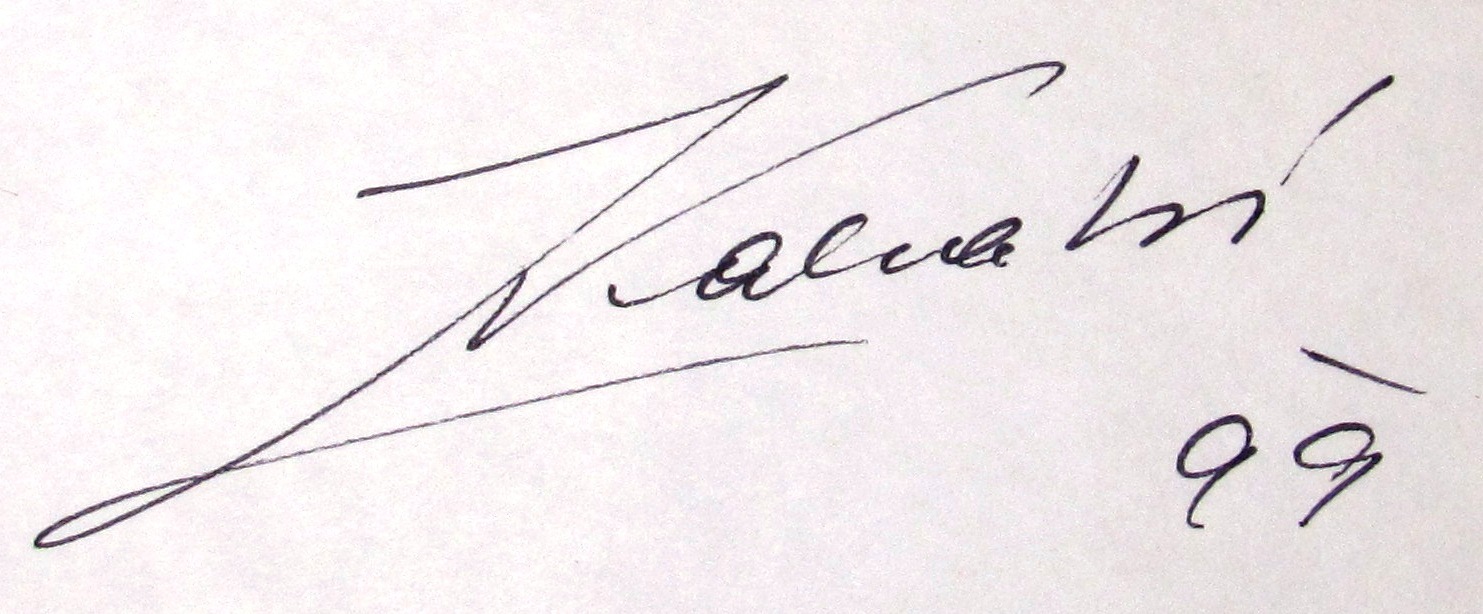
Signature of: zita kabátová